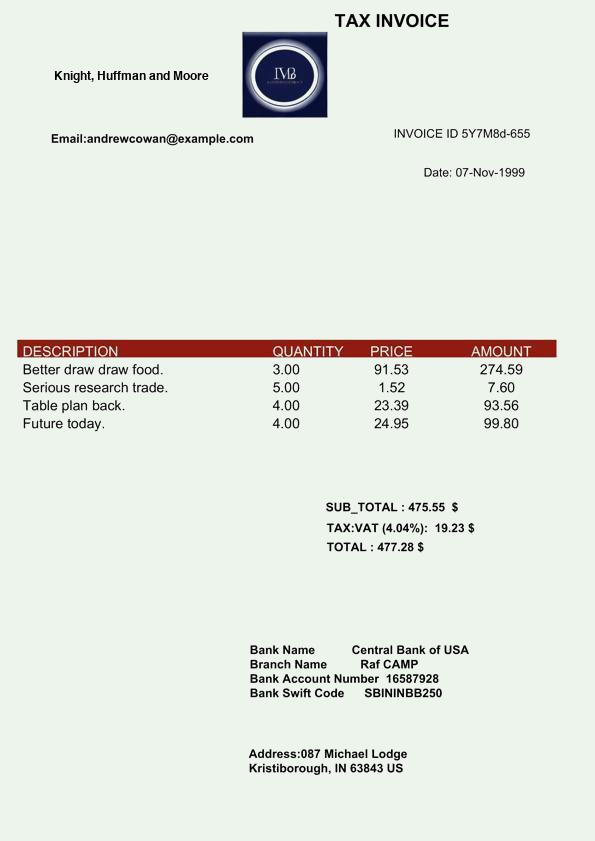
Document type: Invoice